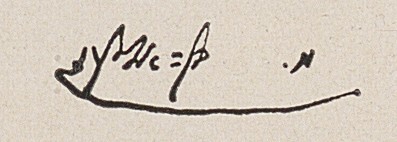
Signature of: moshe ben eliezer